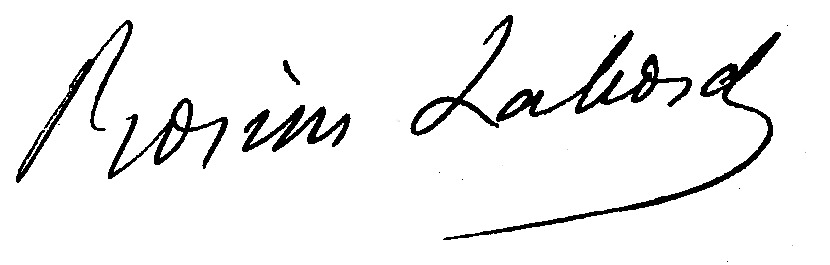
Signature of: rosine laborde